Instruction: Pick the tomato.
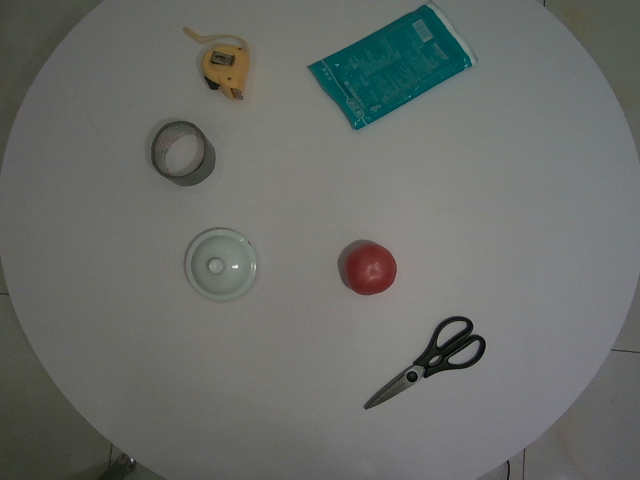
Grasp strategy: vertical